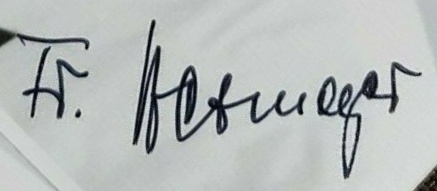
Signature of: fritz altmeyer